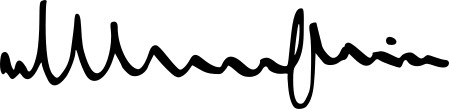
Signature of: erich von manstein